Question: What is the appraised value of the property as recorded in the document?
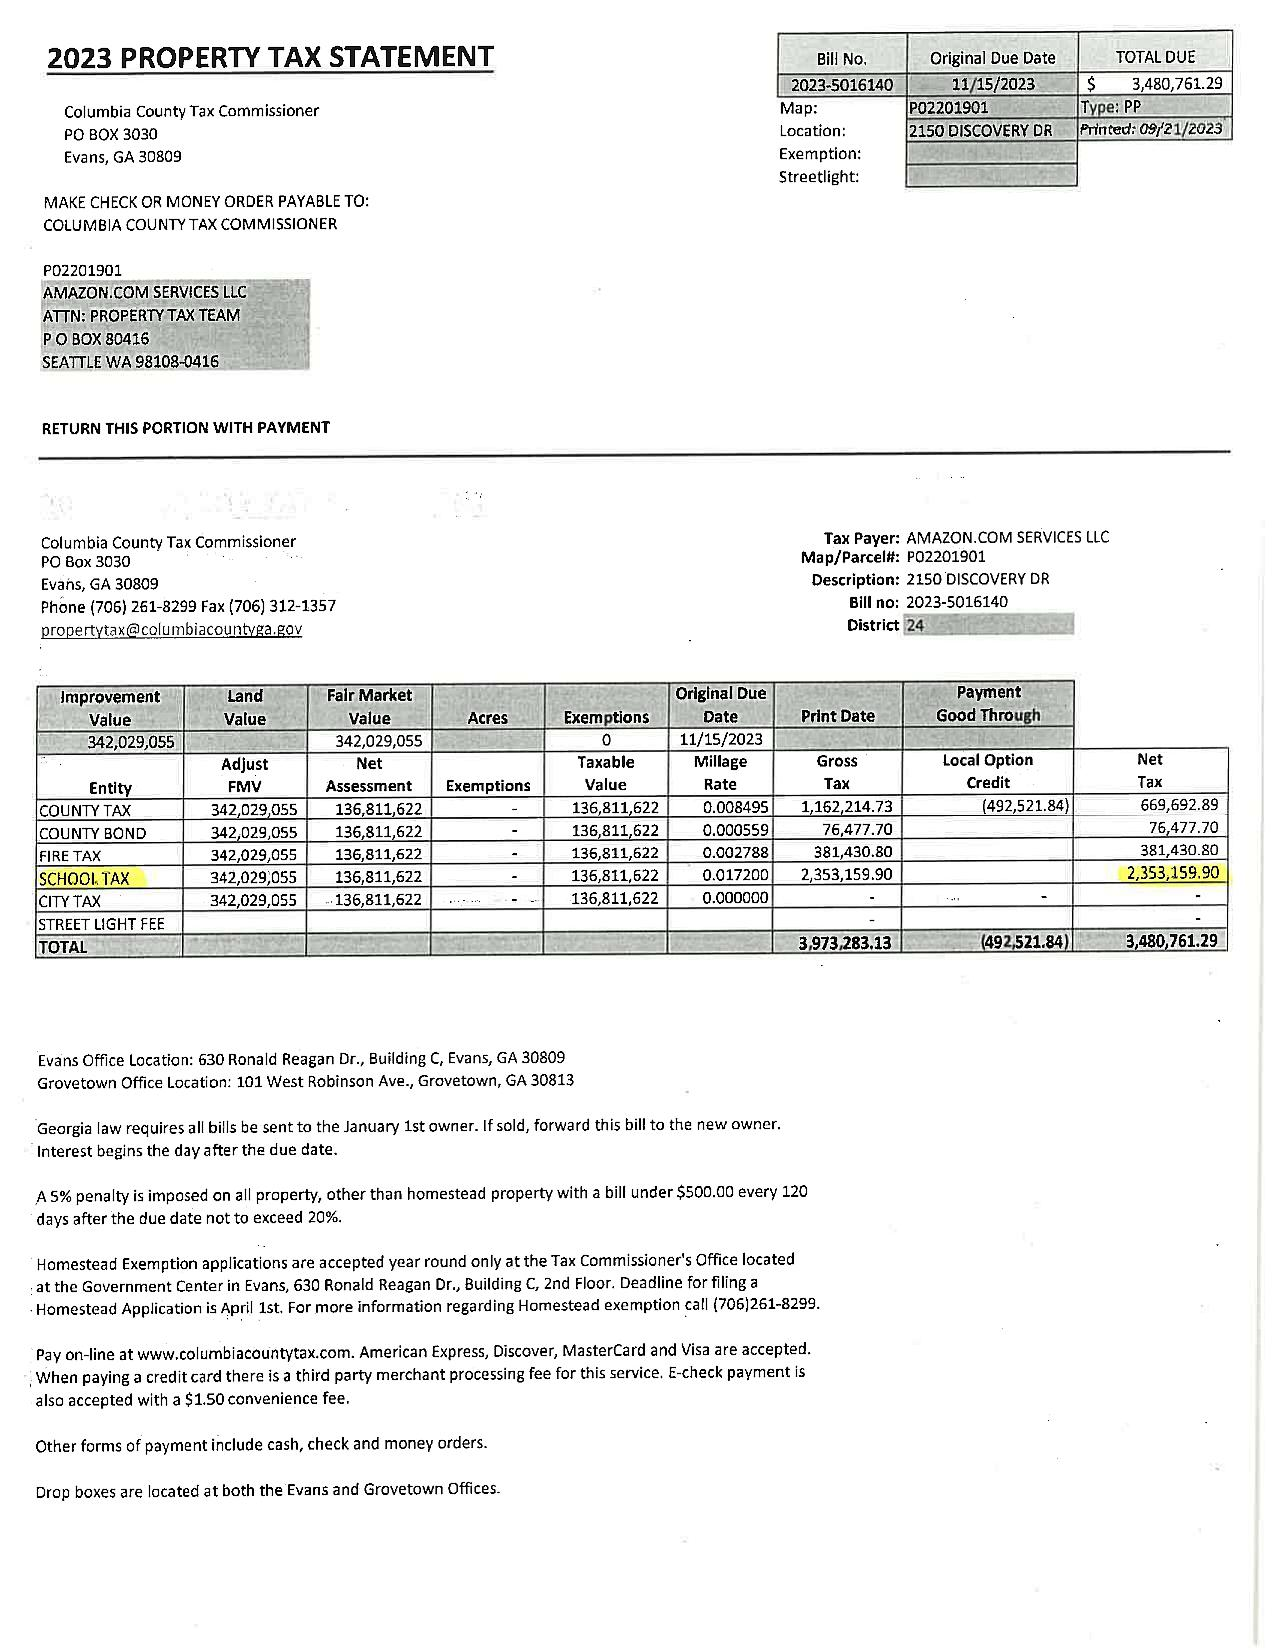
Answer: "342,029,055"